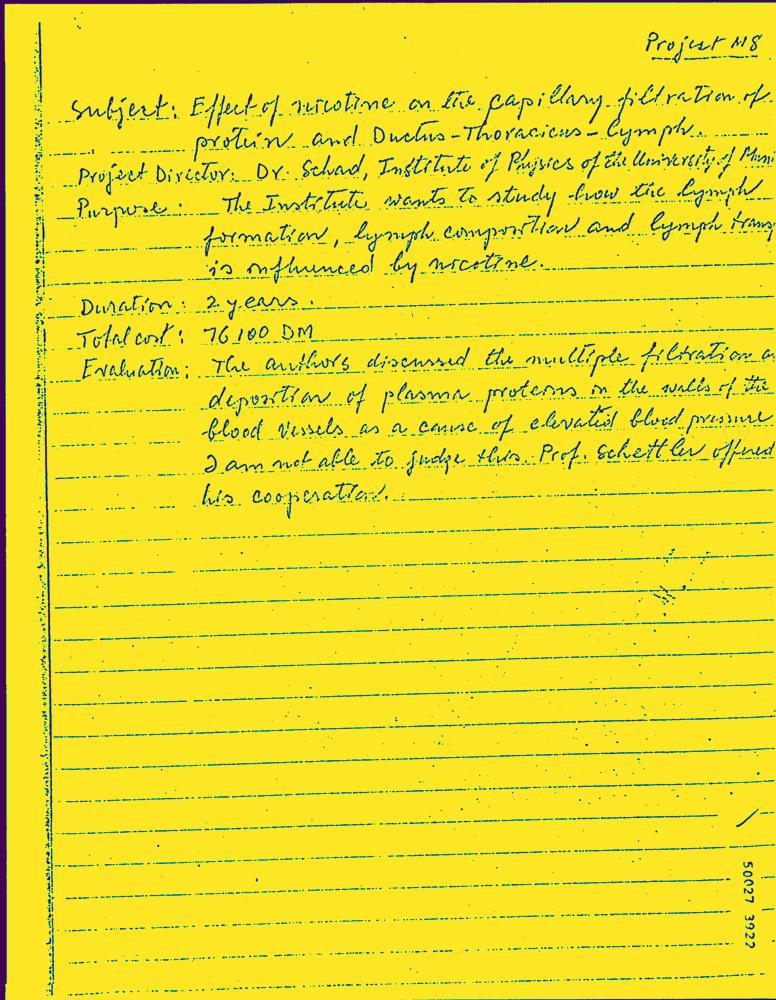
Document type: Hand-Written